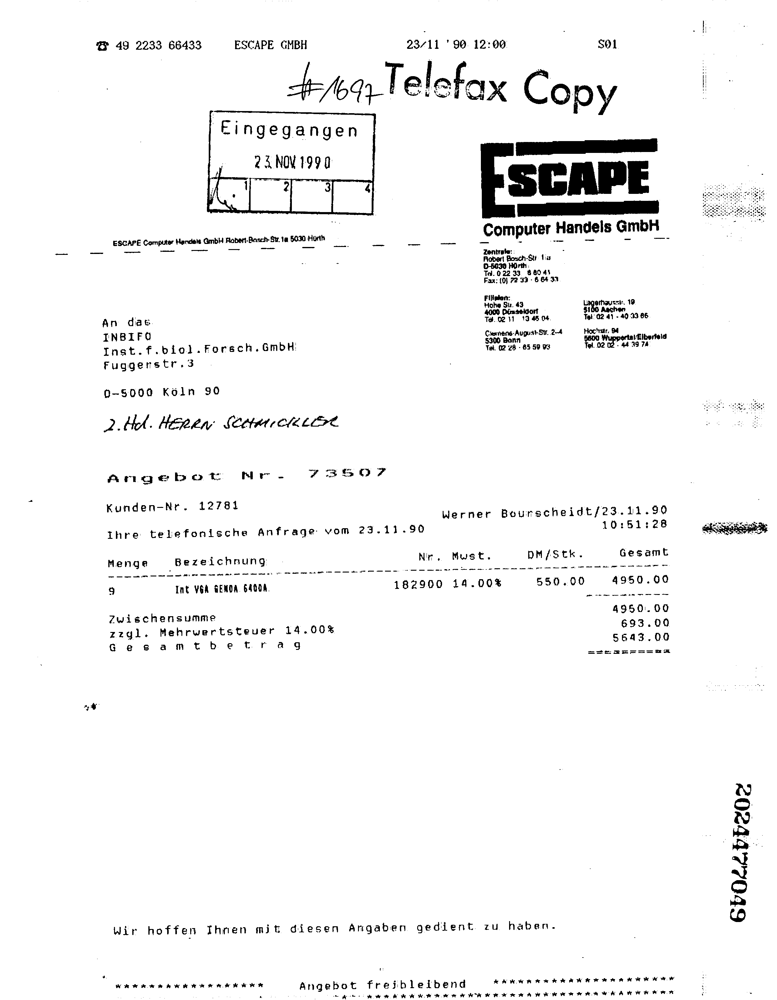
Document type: Invoice